Question: Describe the condition in detail:
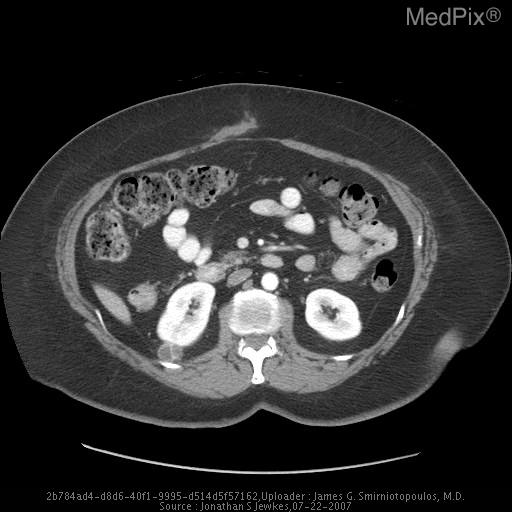
Answer: The disease is discussed as: The Bosniak classification of renal cysts has been a has been a relatively consistent way of distinguishing benign renal cystic disease from renal cell carcinoma (or other cancers) since 1986.  This system uses radiologic findings from CT or ultrasound to classify renal "cysts" into four categories.
Israel & Bosniak - http://radiology.rsnajnls.org/cgi/content/full/236/2/441
Table of Classes - http://radiology.rsnajnls.org/cgi/content-nw/full/236/2/441/T1
•  Class 1:
» Homogeneous water attenuation
» No internal architecture
» No enhancement
The first category includes only simple cysts that are homogeneous, have well defined margins, are -10 to +20 Hounsfield units in density (like that of water), do not contain septa, calcifications, nor solid components; and, they do not enhance with contrast.  This is the most common category, occurring in at least 50% of the population over 50 years of age.  This is also the most benign category and requires little if any follow-up.

•  Class 2:
The second category includes simple cysts that may have additional radiologic findings.  Findings that will increase the classification from Class 1 to Class 2 include:
»  the presence of thin hyaline septa
»  mild calcification in the cyst wall or in the thin septa
»  uniform hyperdensity

These have < 5% chance of malignancy and often are not provided follow up.

There has been much controversy in the literature about inter-observer variability when it comes to the distinguishing between class 2 and class 3 cysts.  This forced the classification system to give rise to a new category so as to more accurately describe the range between Class 2 and Class 3 cysts.

•  Class 2F (meaning "needs follow-up"):
»  multiple thin septa that may have mild or moderate nodular calcification
»  mild thickening of the wall or septa
»  minimal "perceived enhancement" of cyst wall or septa
»  non-enhancing hyperdense intrarenal cysts > 3cm

Class 2F cysts may require 6 month follow-up exams over 24 months.

All Class 2 and 2F cysts may NOT have "measurable enhancement" with contrast and should be generally well marginated.

•  Class 3:
The third category includes complex cysts that have irregular, thickened walls and/or septa.  These cysts may have extensive calcification and will enhance with contrast.  However, these cysts should be relatively homogeneous in density and should not contain solid components.

These masses need surgical intervention in most cases, because they may be:
» MLCN - Multiloculated Cystic Nephroma
» Hemorrhagic cysts
» Infected cysts

•  Class 4:
The fourth and last Bosniak category can include all of the previously stated components - but show definite enhancing soft-tissue regions, appear heterogeneous in density, and have various solid or hypercalcified inclusions - indicating possible necrosis.  In previous studies, this class has always been shown to indicate cancer on follow-up pathological report - and they should be removed.

Many small retrospective studies have shown the Bosniak classification system to be quite useful in making a clinical decision between choosing surgical therapy versus clinical follow-up with serial CT scans.

Its only criticism comes from individuals who feel that the radiologic inter-observer variability is too large and is a major diagnostic concern.

eMedicine - http://www.emedicine.com/med/topic3189.htm

CTISUS - http://www.ctisus.org/cta_web/8_05/Fielding/AR_08-05_CTA_Fielding.htm

Radiology - http://radiology.rsnajnls.org/cgi/content/abstract/231/2/365

AJR - http://www.ajronline.org/cgi/content/full/181/5/1425